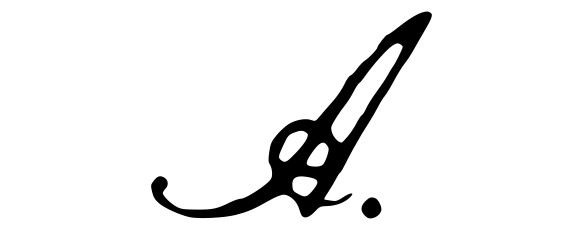
Signature of: álvaro alcalá galiano y osma